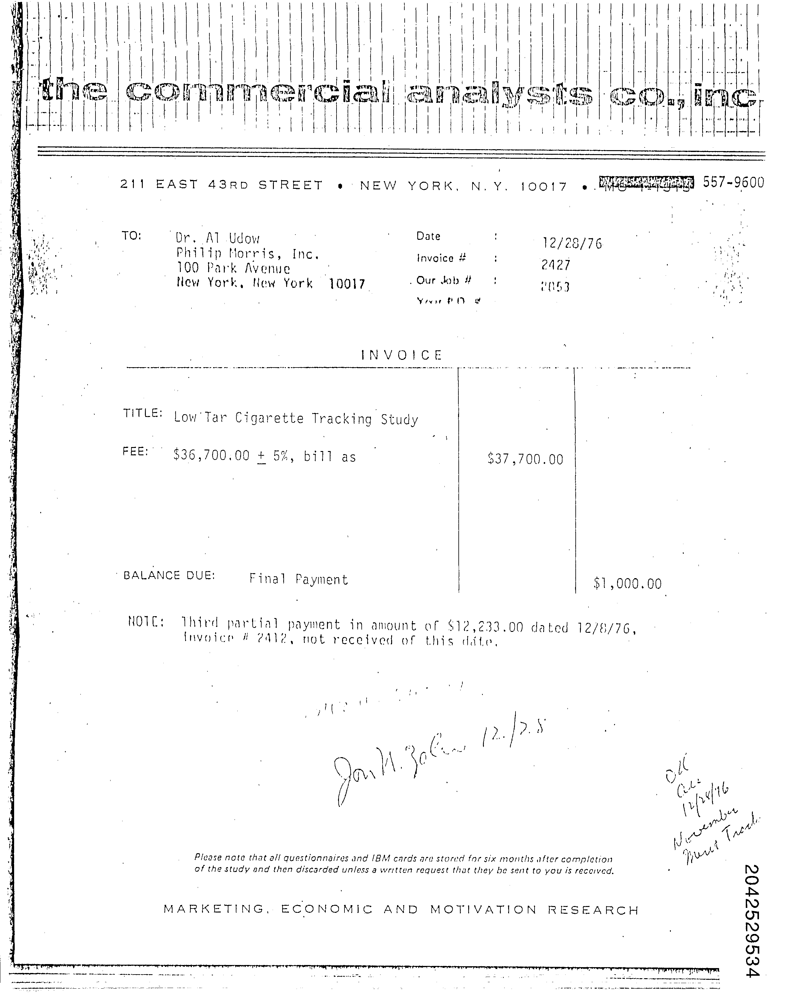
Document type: Invoice